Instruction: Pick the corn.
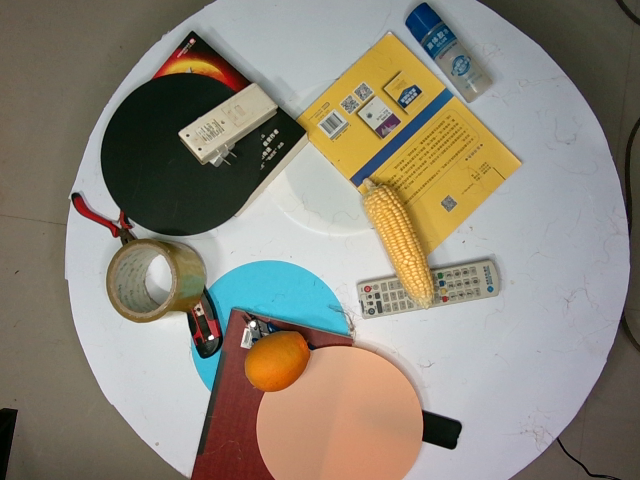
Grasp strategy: vertical